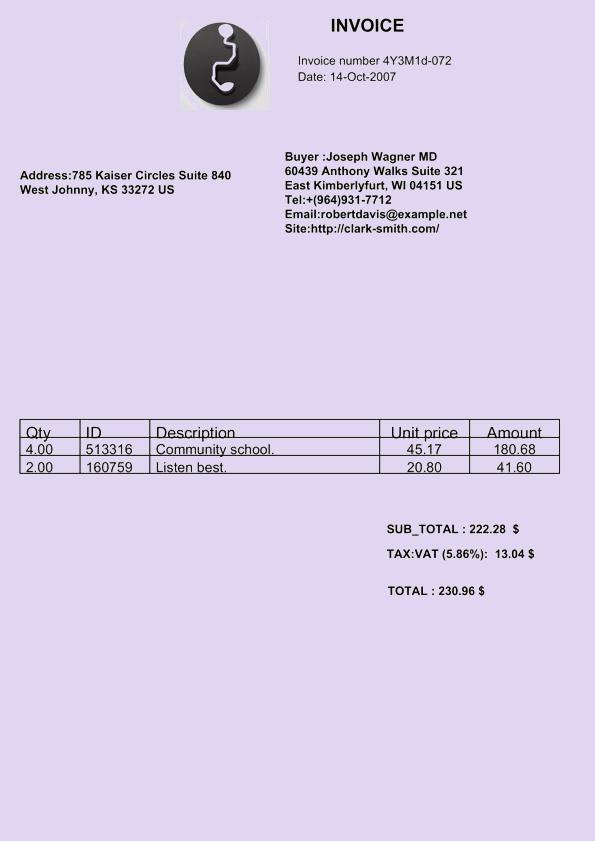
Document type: Invoice